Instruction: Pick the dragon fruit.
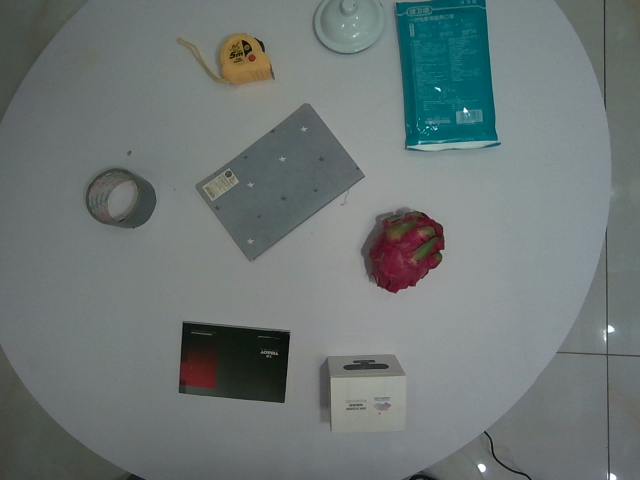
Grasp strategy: vertical